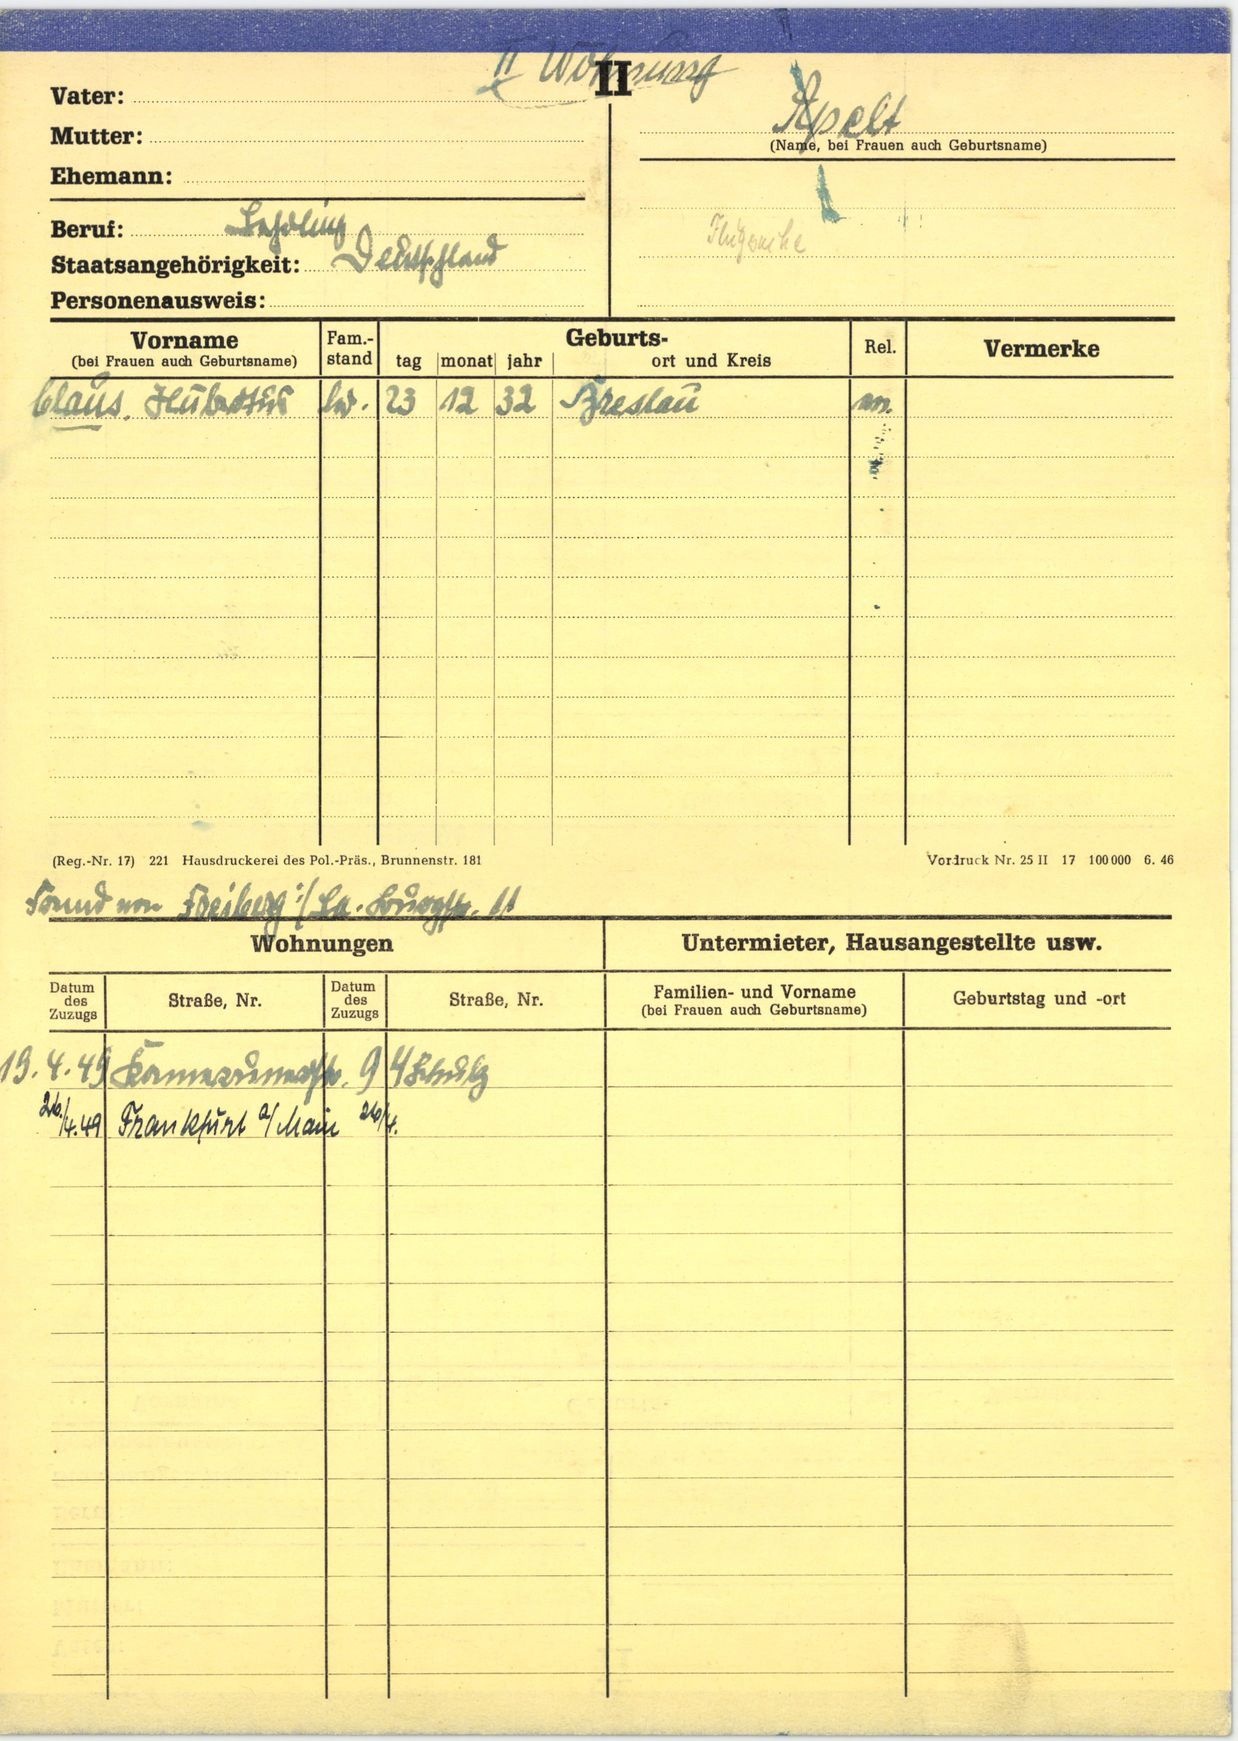
Apelt